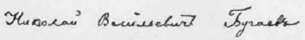
Signature of: nikolai bugaev